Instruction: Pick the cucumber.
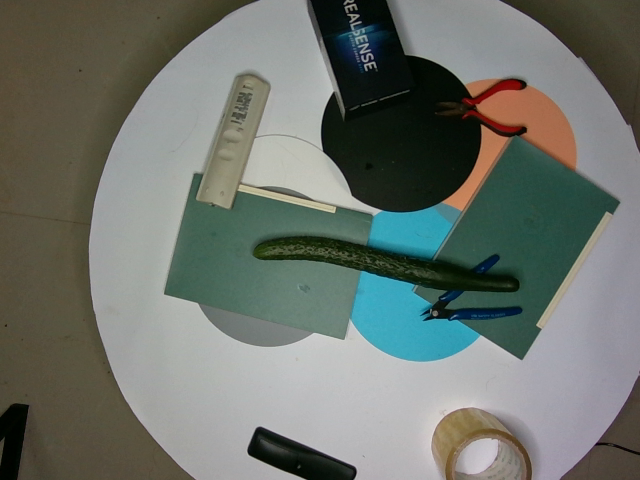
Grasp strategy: vertical